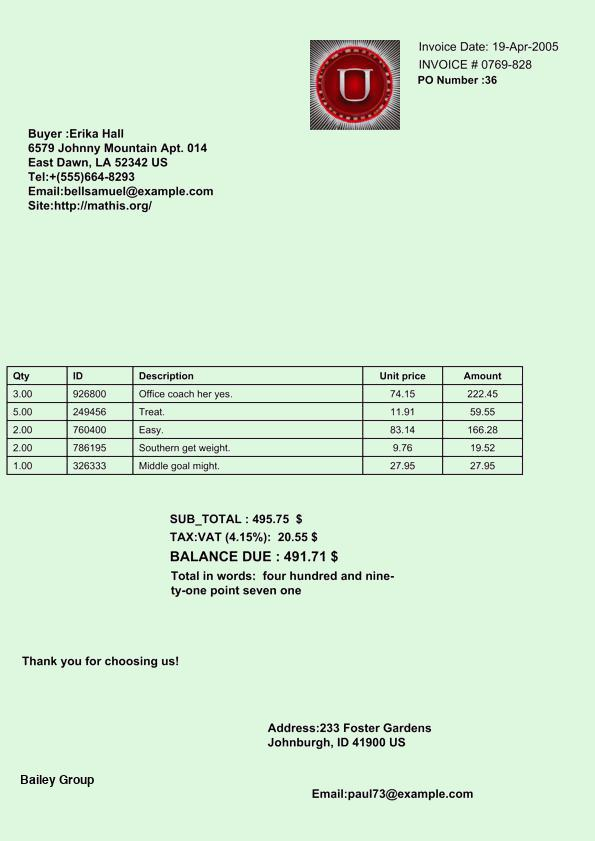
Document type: Invoice